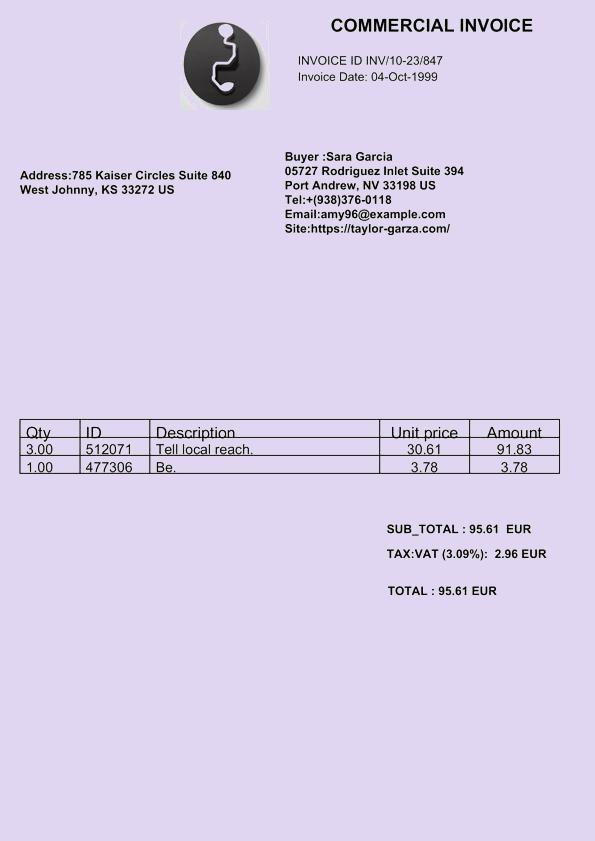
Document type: Invoice